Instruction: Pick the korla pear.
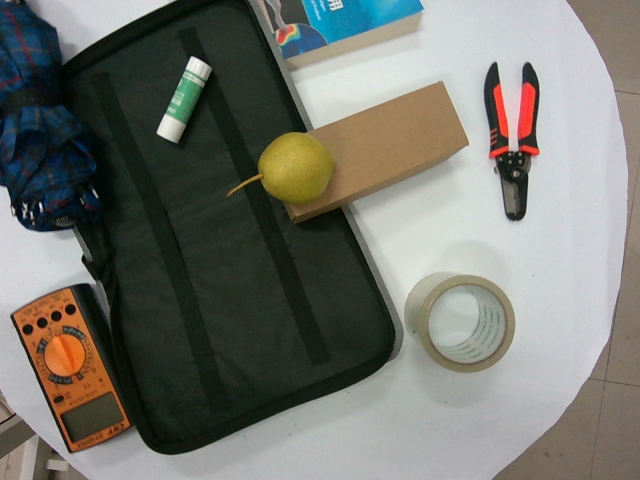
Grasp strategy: vertical